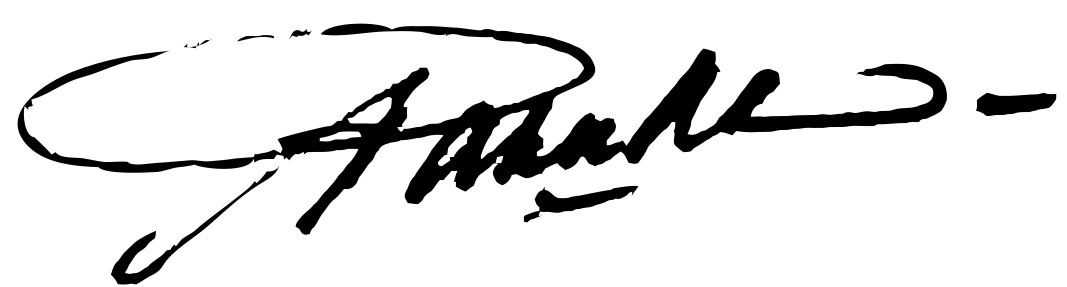
Signature of: paku alam viii